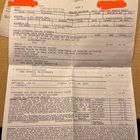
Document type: Invoice